Retrieve the amount in words, amount in figures, name of the payee, date on the cheque, and the bank name from the image.
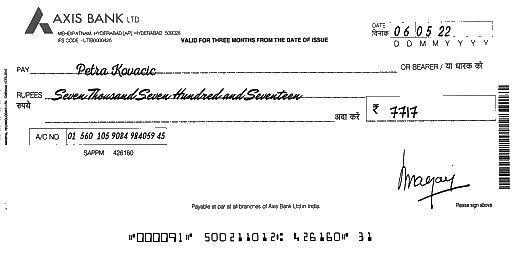
amt_in_words: Seven Thousand Seven Hundred and Seventeen
amt_in_figures: 7717
payee_name: Petra Kovacic
bank_name: AXIS BANK
cheque_date: 06/05/22